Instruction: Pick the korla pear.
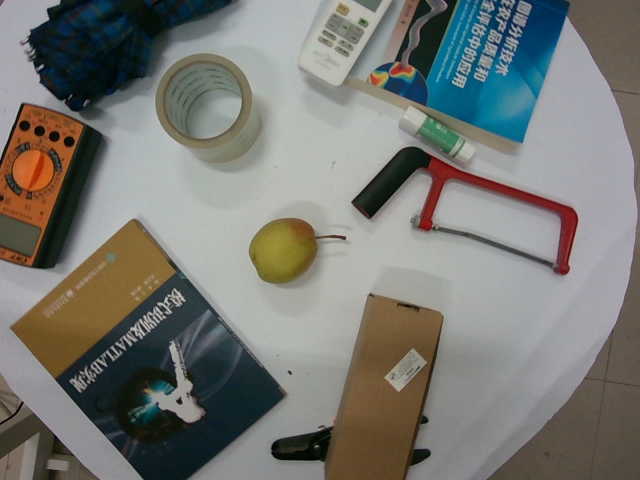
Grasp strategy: vertical